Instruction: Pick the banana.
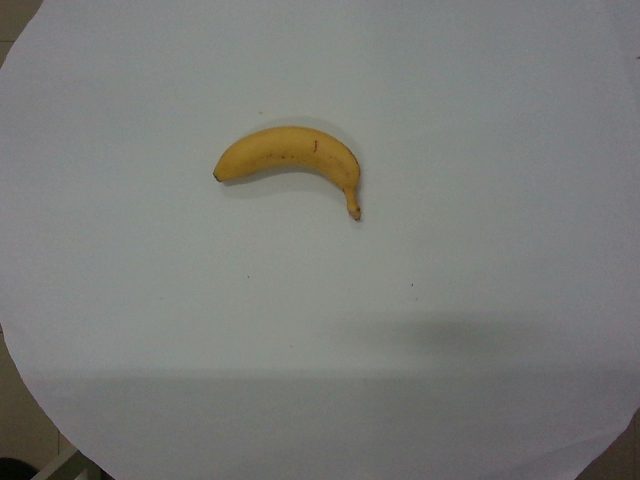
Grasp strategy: vertical